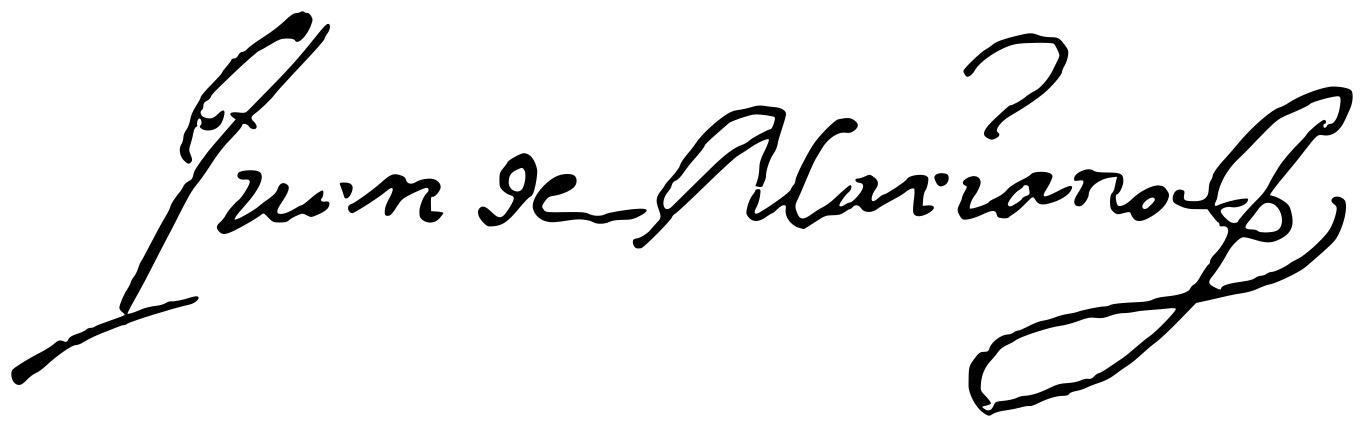
Signature of: juan de mariana